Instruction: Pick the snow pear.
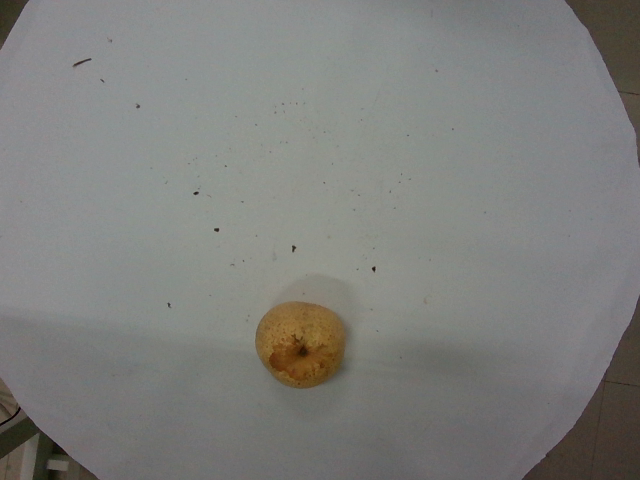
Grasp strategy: vertical